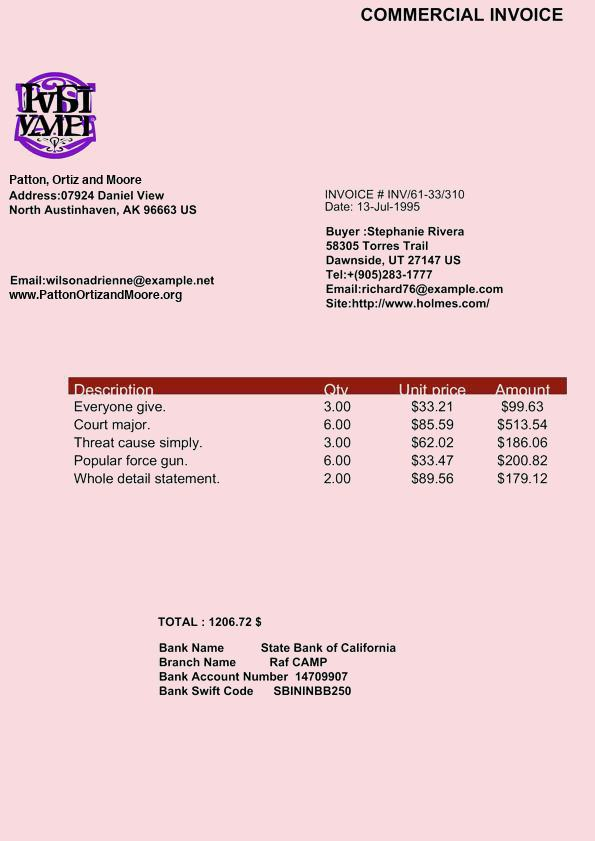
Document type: Invoice